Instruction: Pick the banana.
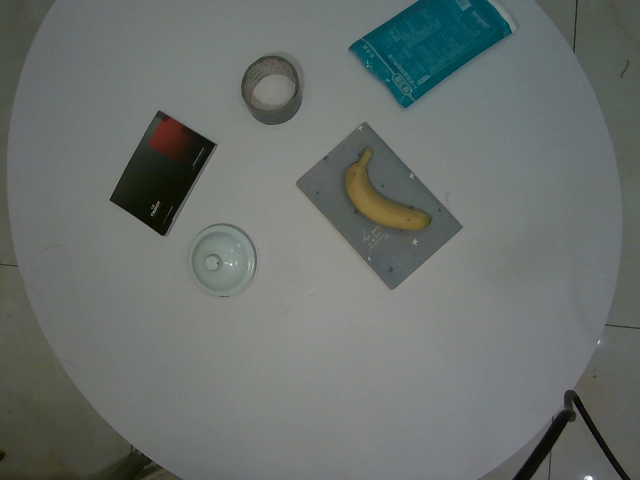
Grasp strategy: vertical